Question: Which state is mentioned in the document?
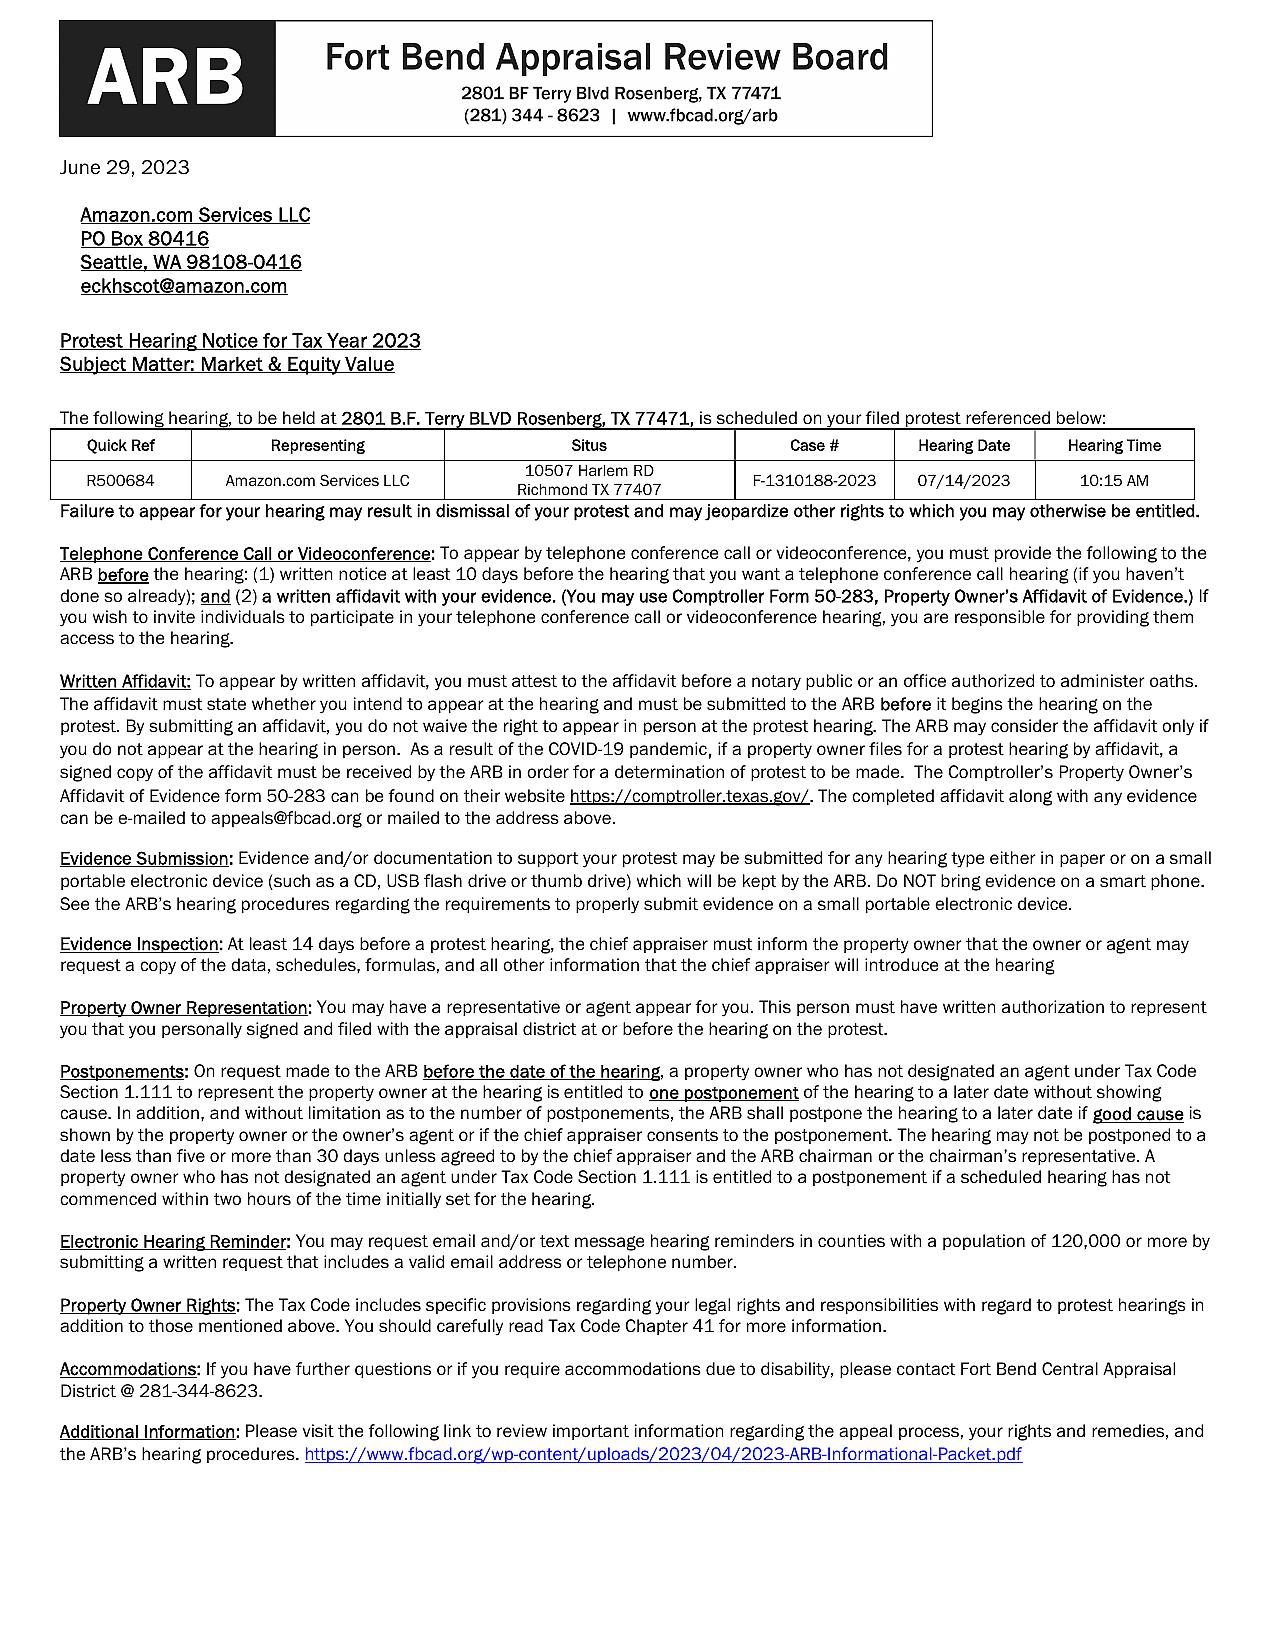
Answer: "TX"